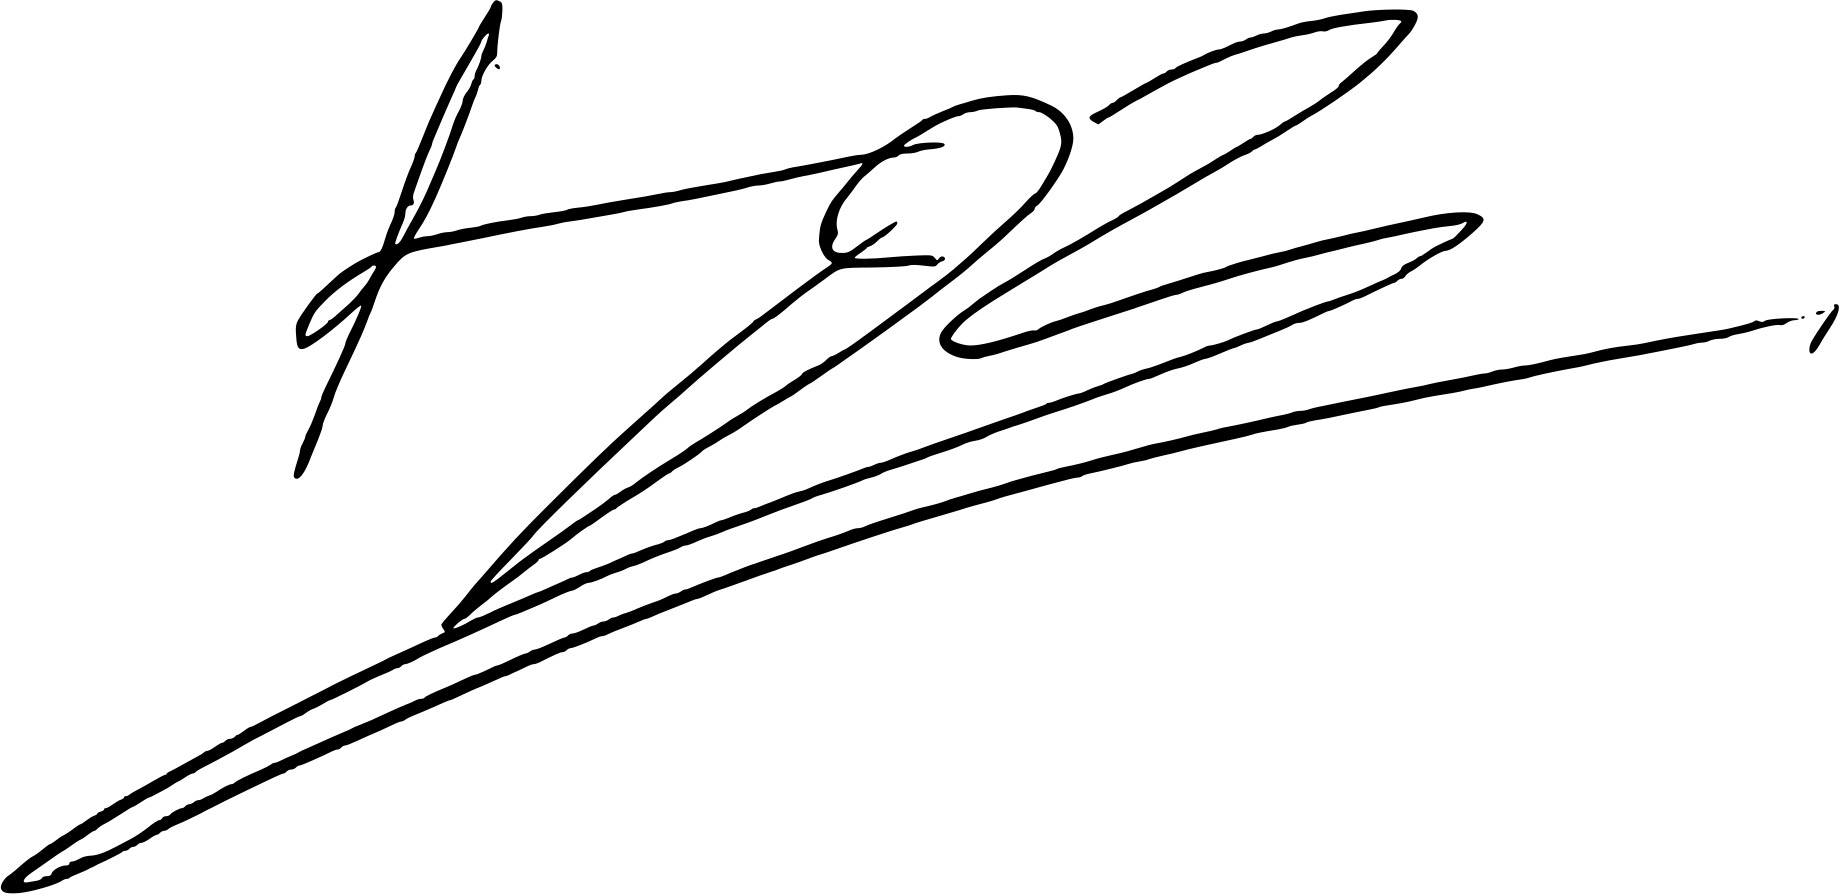
Signature of: stephen toope